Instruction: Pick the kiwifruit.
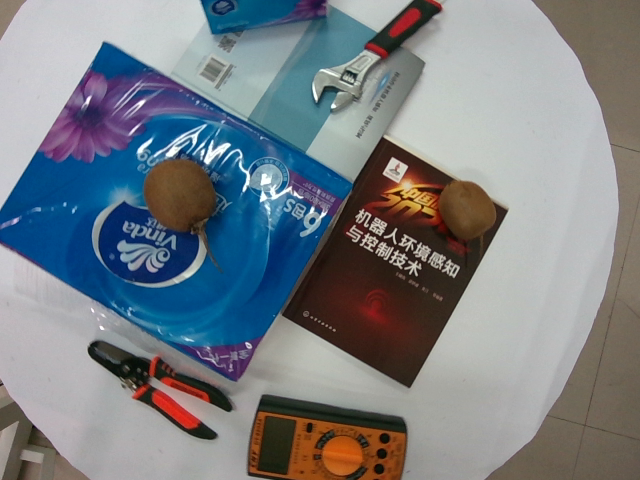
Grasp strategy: vertical